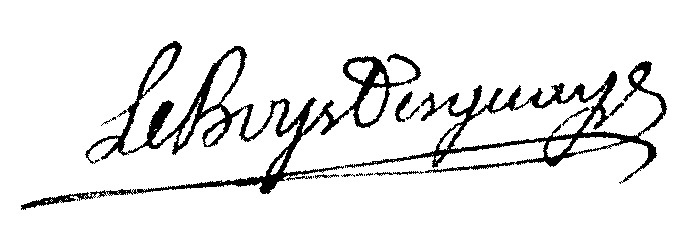
Signature of: jacques françois le boys des guays